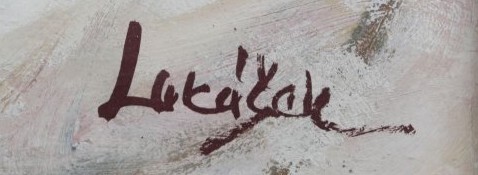
Signature of: alois lukášek